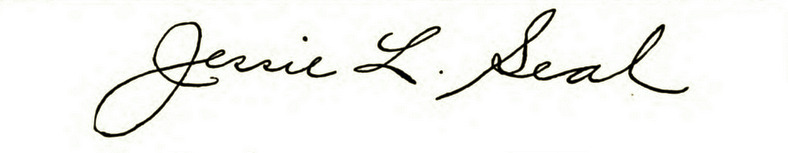
Signature of: jessie l seal